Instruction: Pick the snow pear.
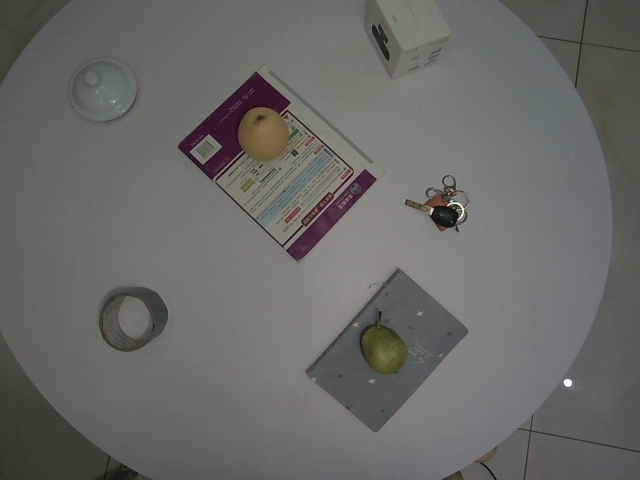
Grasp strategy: vertical